Question: How does the patient history play a role?
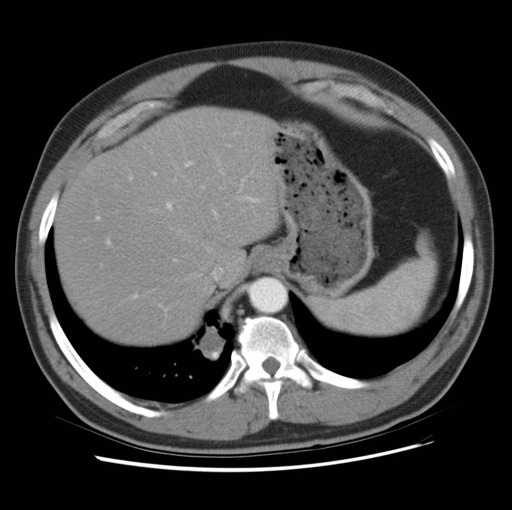
Answer: The patient's history of 54 year old male with a right lower lobe mass seen on virtual colonoscopy. is key in understanding the case.